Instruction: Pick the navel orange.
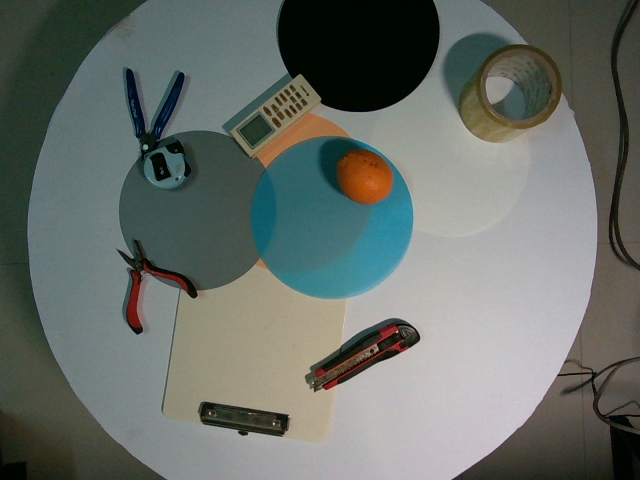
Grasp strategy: vertical